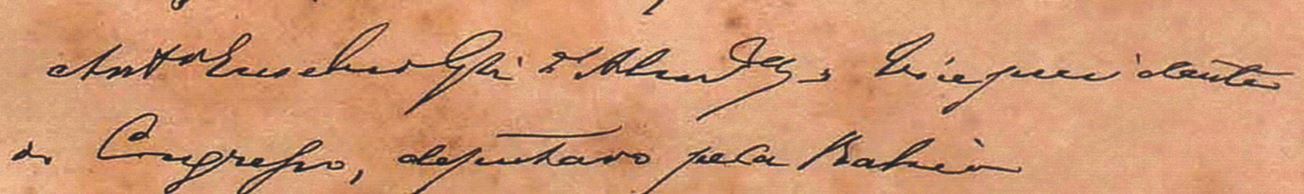
Signature of: antônio euzébio